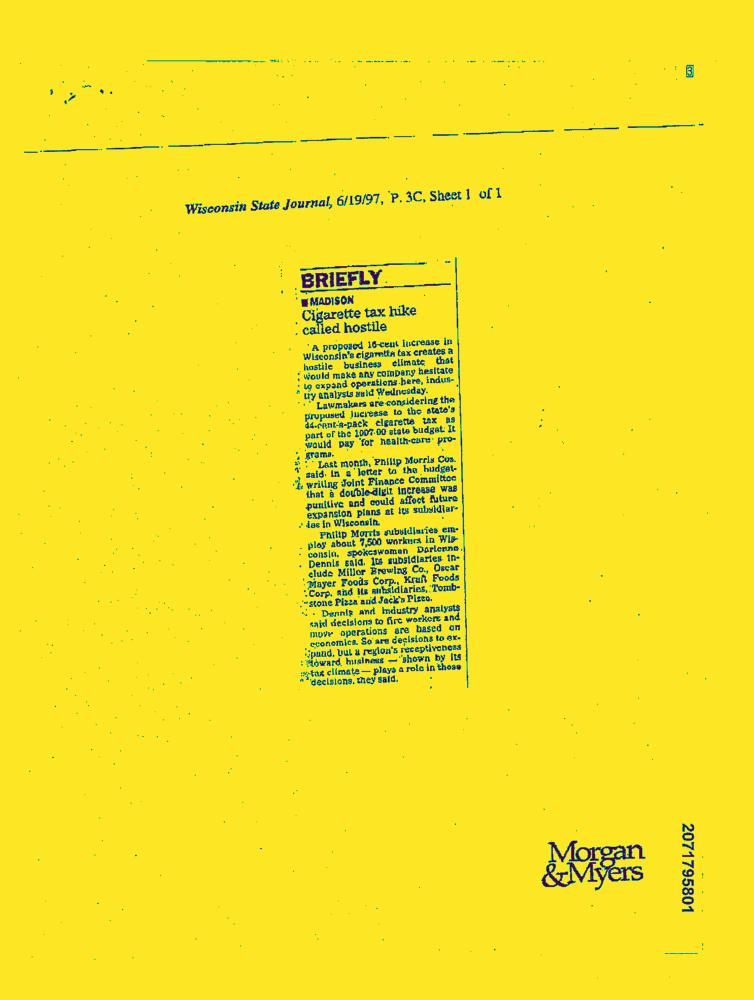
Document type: News-Article